Question: What is the assessed value of the property as noted in the document?
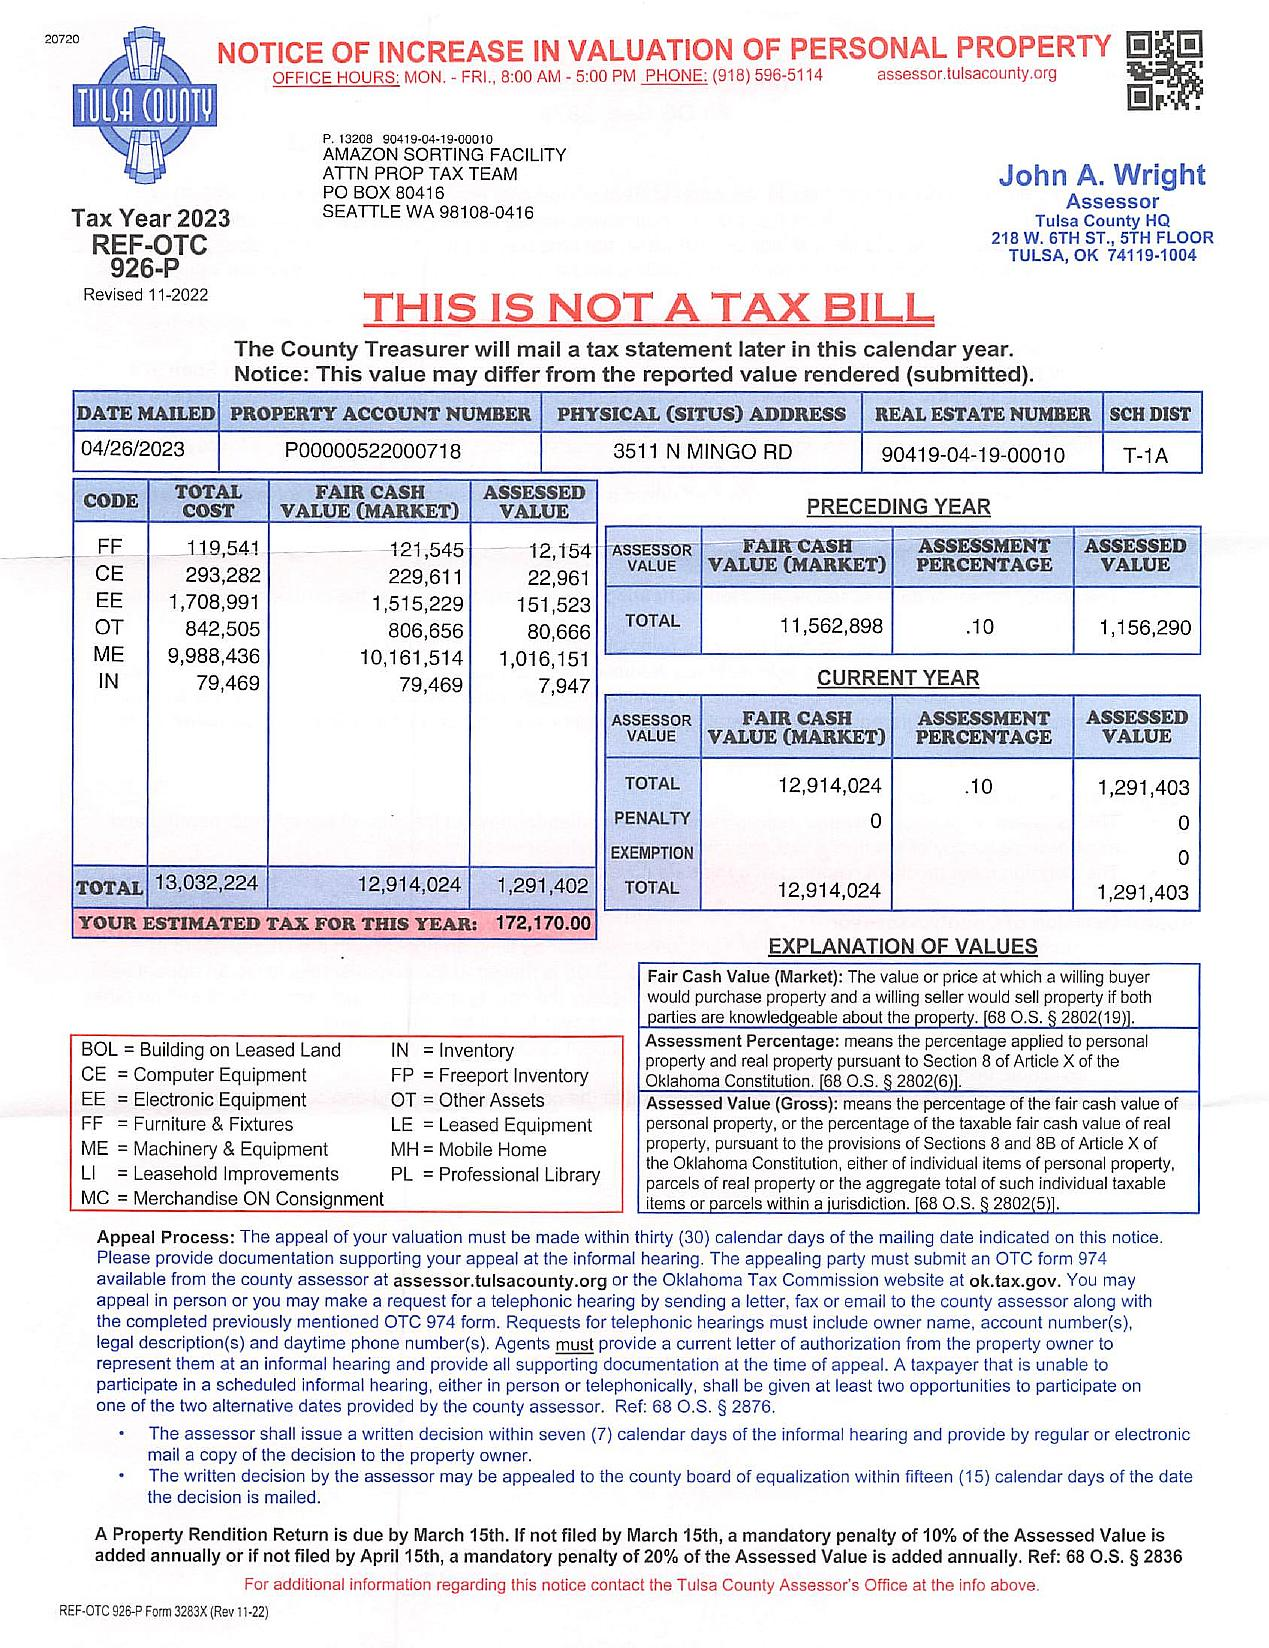
Answer: "1,291,403"